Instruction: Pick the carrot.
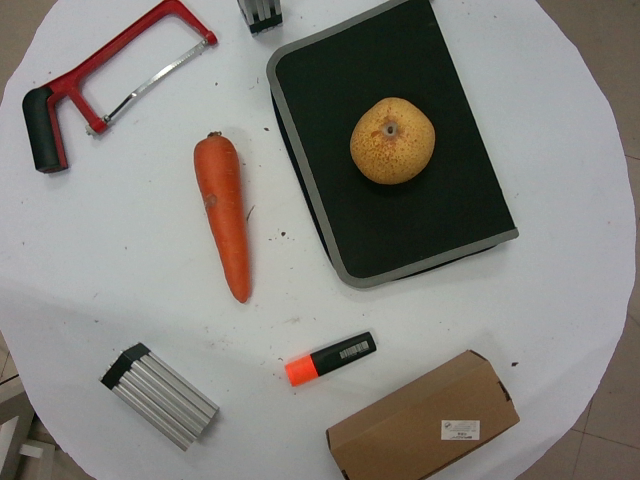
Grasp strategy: vertical